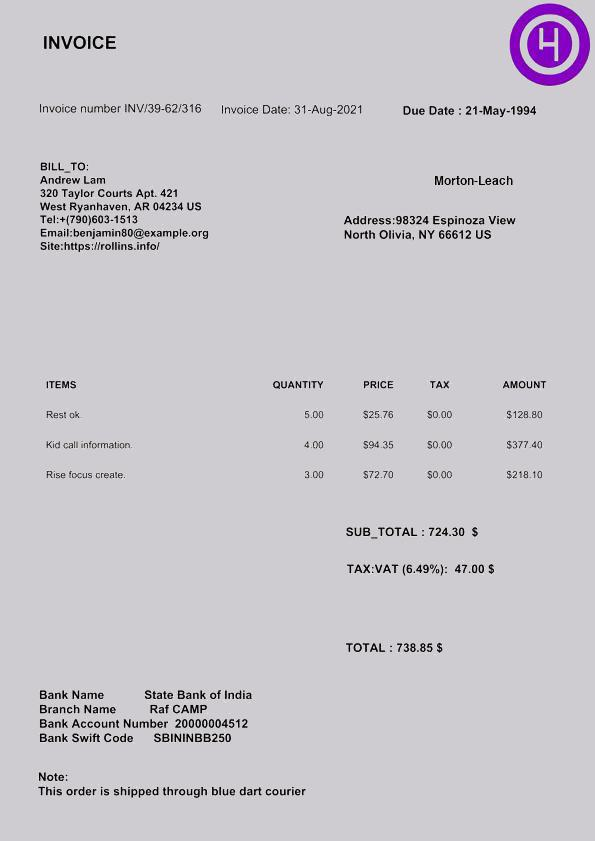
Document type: Invoice